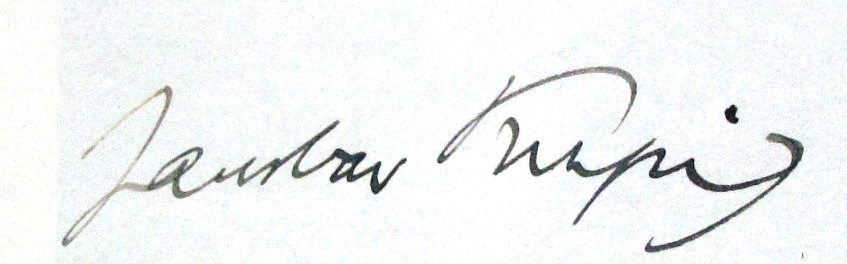
Signature of: jaroslav kvapil